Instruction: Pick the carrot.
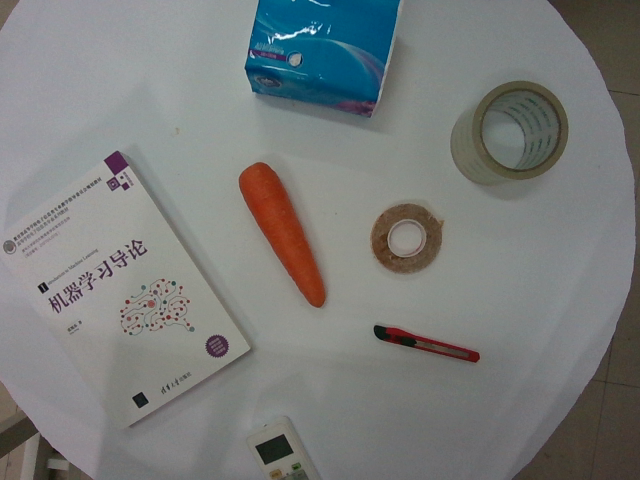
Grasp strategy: vertical